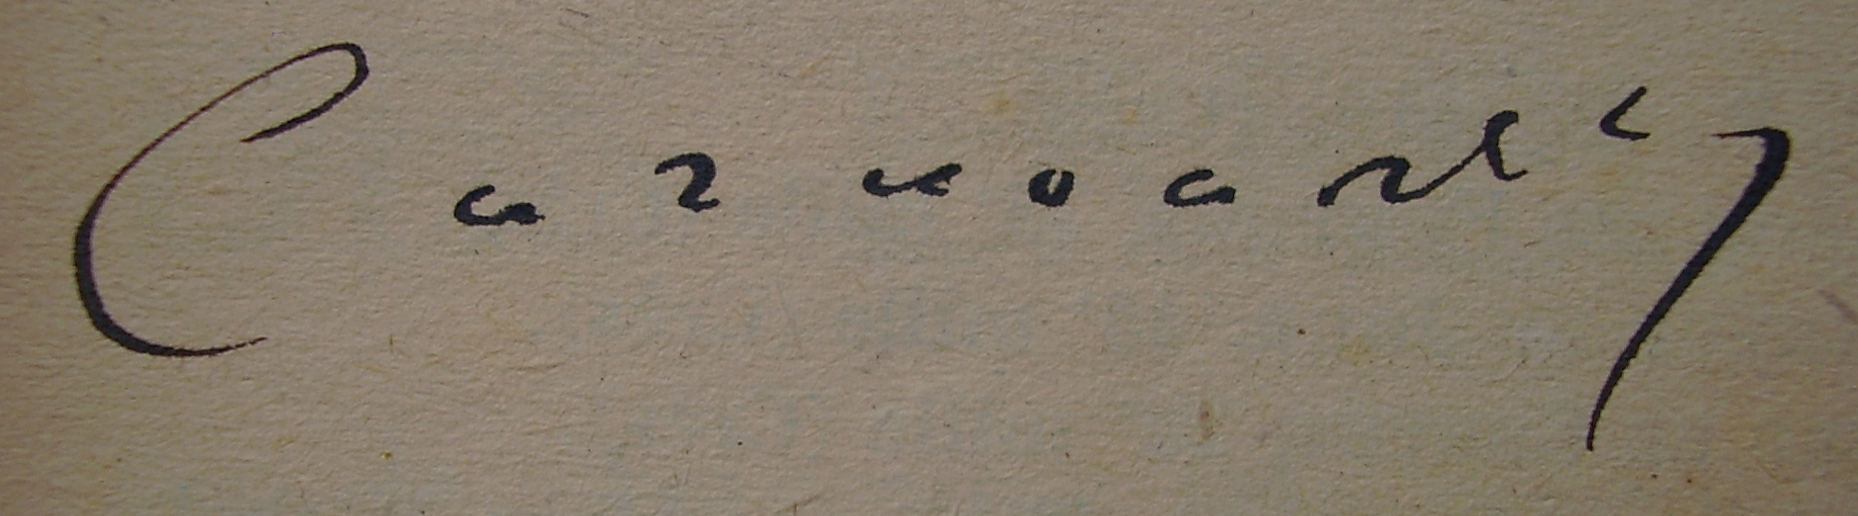
Signature of: curnonsky